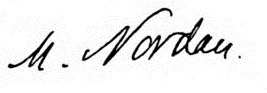
Signature of: max nordau